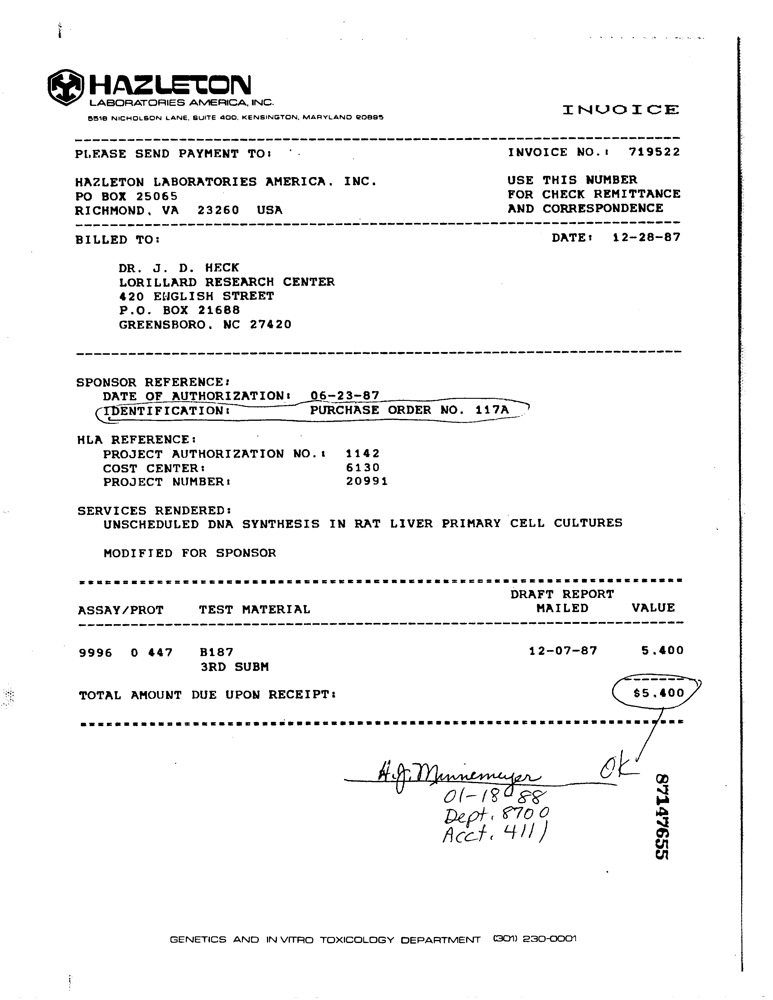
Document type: Invoice